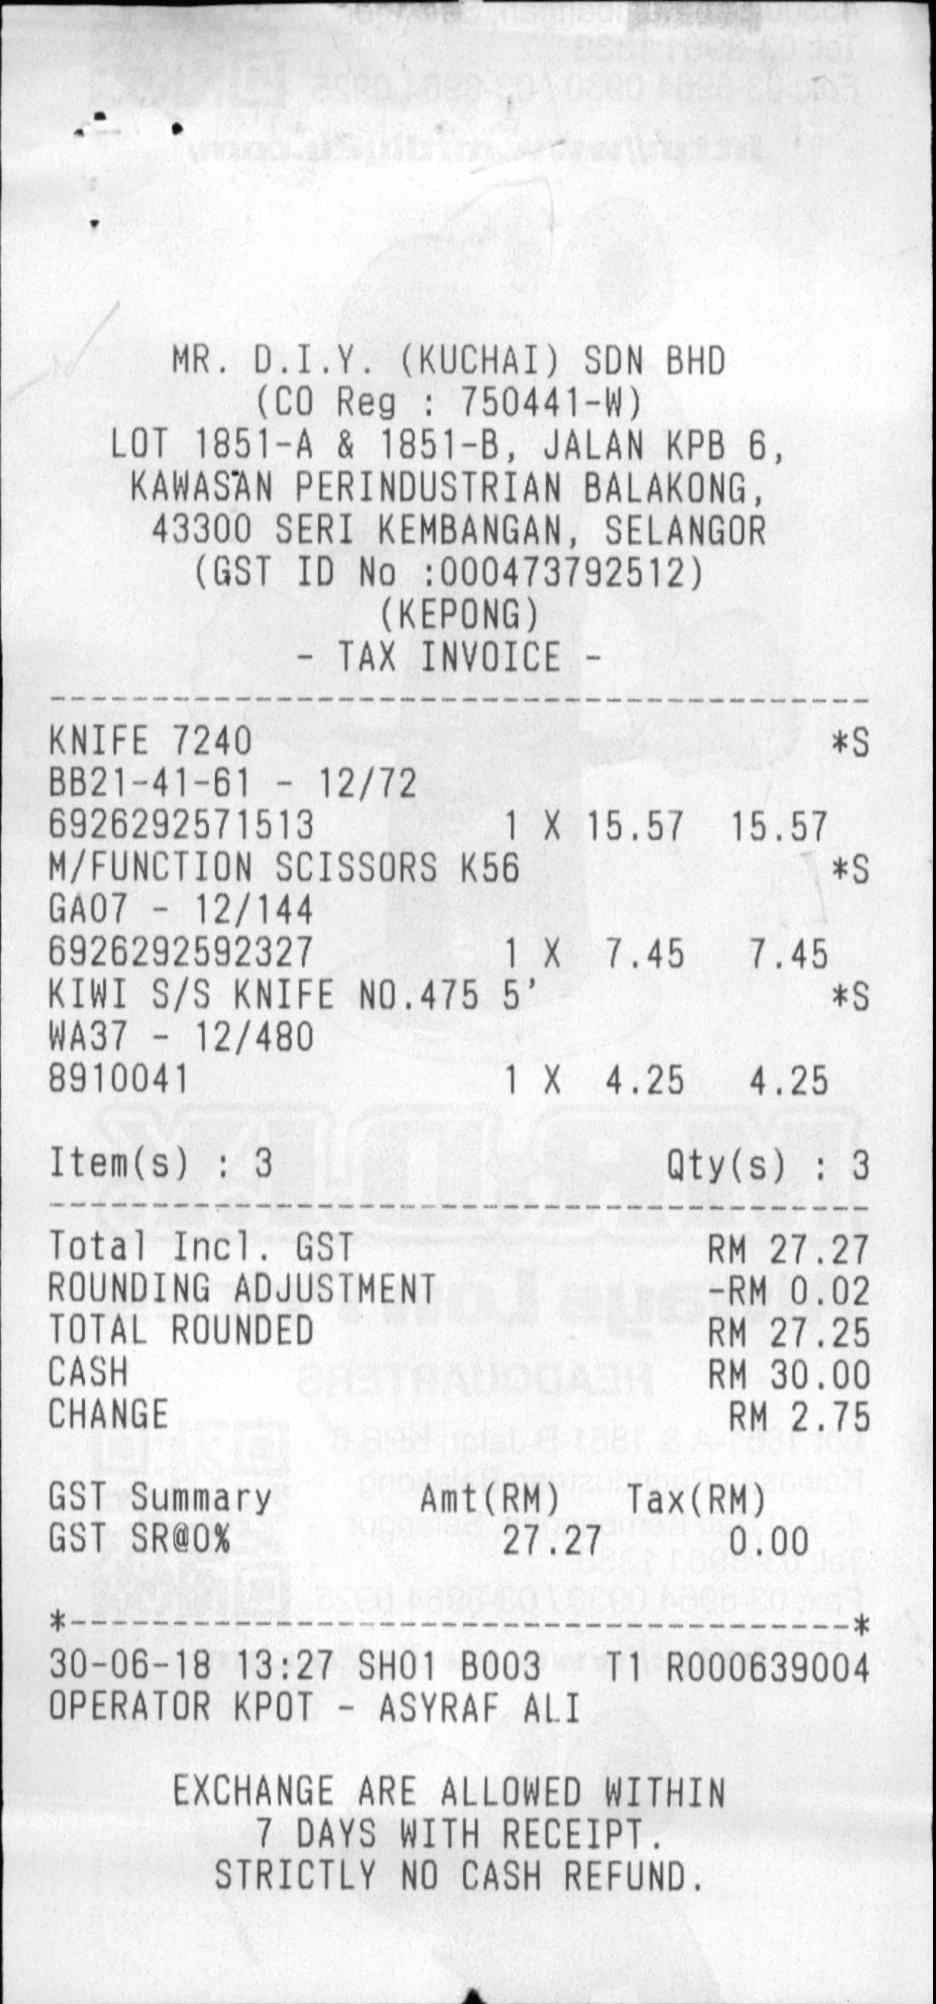
MR. D.I.Y. (KUCHAI) SDN BHD
(CO REG : 750441-W)
LOT 1851-A & 1851-B, JALAN KPB 6,
KAWASAN PERINDUSTRIAN BALAKONG,
43300 SERI KEMBANGAN, SELANGOR
(GST ID NO :000473792512)
(KEPONG)
TAX INVOICE
KNIFE 7240
*S
BB21-41-61 - 12/72
6926292571513
1 X 15.57
15.57
M/FUNCTION SCISSORS K56
GA07 - 12/144
6926292592327
1 X
7.45
7.45
*S
KIWI S/S KNIFE NO.475 5'
*S
WA37 - 12/480
8910041
1 X
4.25
4.25
ITEM(S) : 3
QTY(S) : 3
TOTAL INCL. GST
RM 27.27
ROUNDING ADJUSTMENT
-RM 0.02
TOTAL ROUNDED
RM 27.25
CASH
RM 30.00
CHANGE
RM 2.75
GST SUMMARY
AMT(RM)
TAX(RM)
GST SR@0%
27.27
0.00
30-06-18 13:27 SH01 B003
T1 R000639004
OPERATOR KPOT - ASYRAF ALI
EXCHANGE ARE ALLOWED WITHIN
7 DAYS WITH RECEIPT.
STRICTLY NO CASH REFUND.